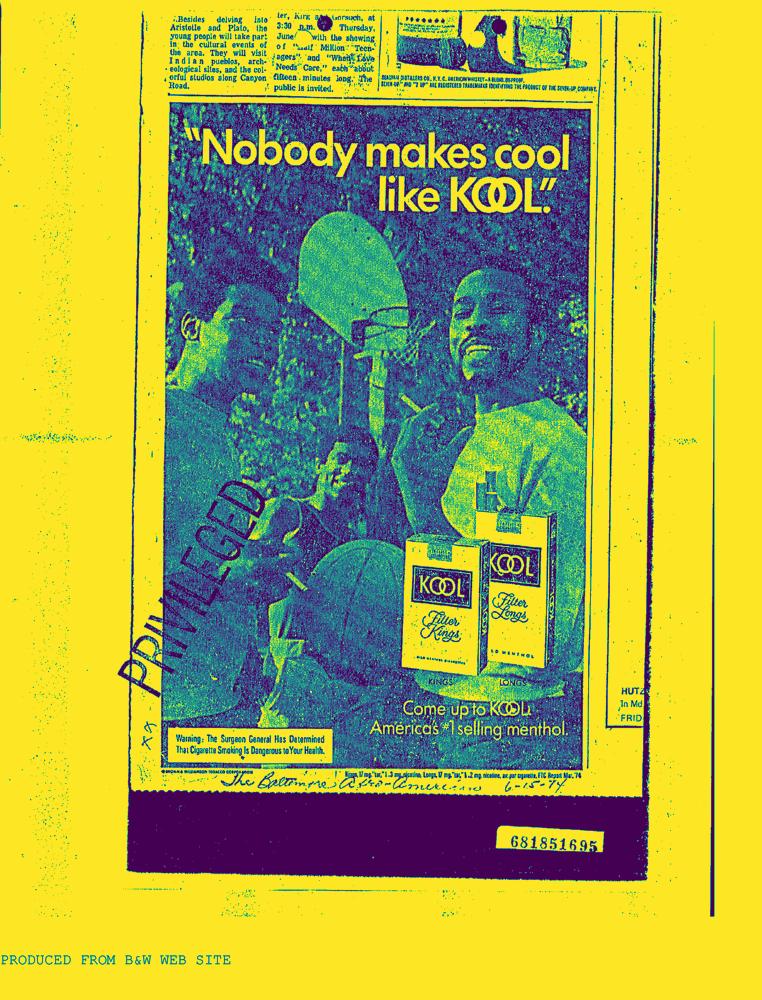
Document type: AD